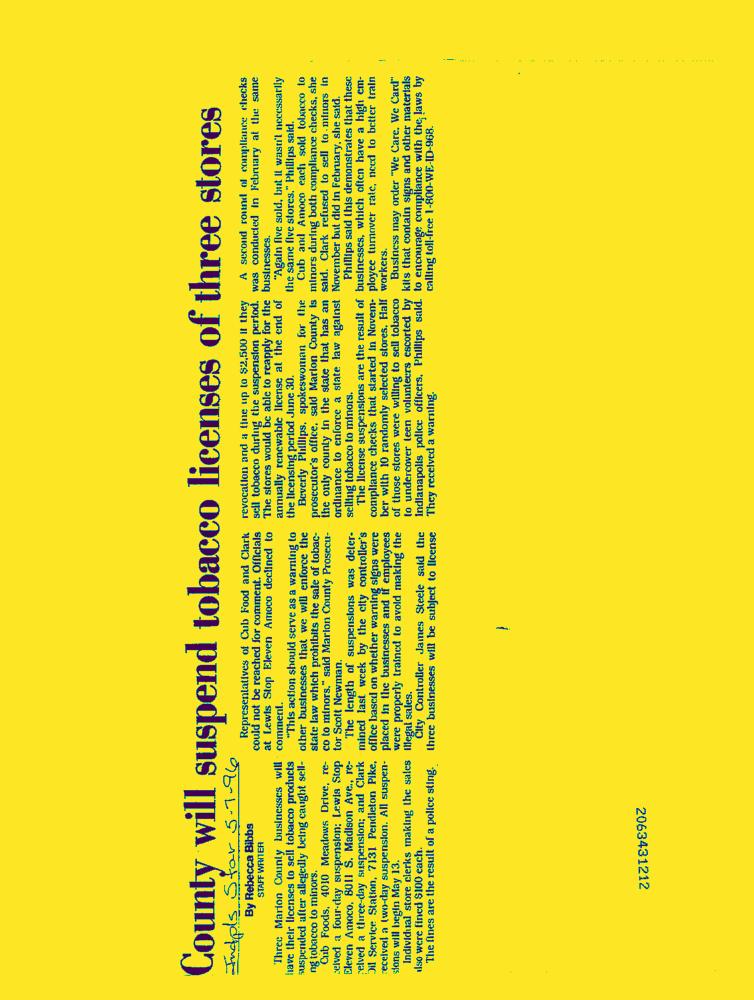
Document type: News-Article